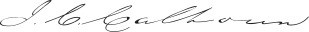
Signature of: john c calhoun